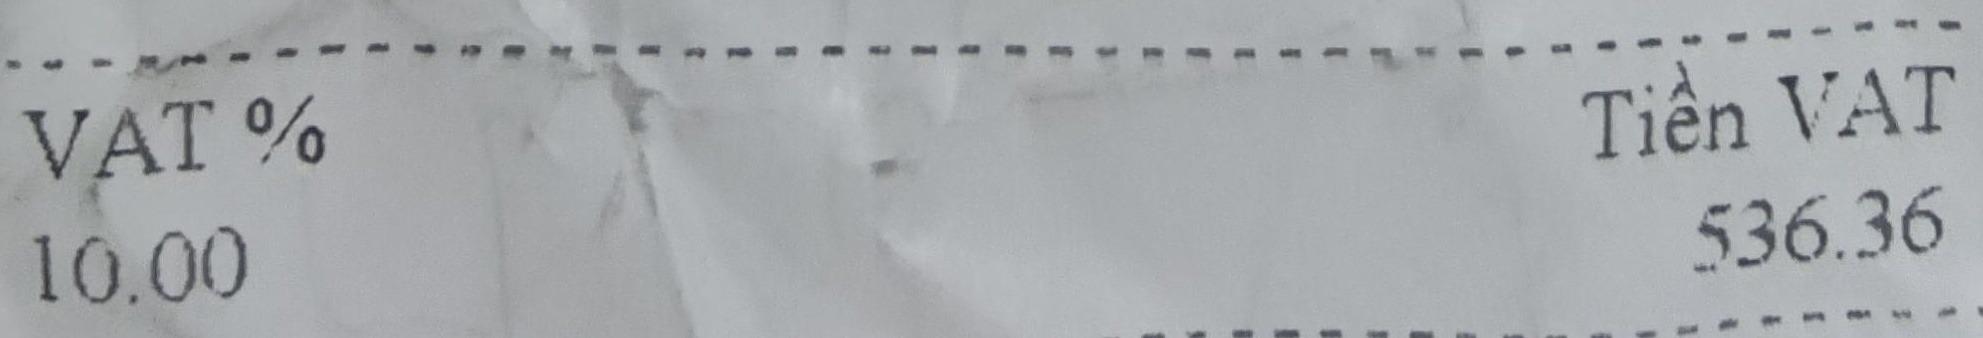
VAT % Tiền VAT
10.00 536.36